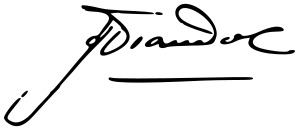
Signature of: alfredo ovando candía